Question: What is the suspected problem?
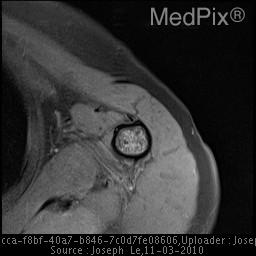
Answer: The findings suggest •  Intramedullary "popcorn-like" calcifications in the left humeral shaft on the chest radiograph.  NOTE: Metallic "nipple marker" beads
•  Followup MRI shows a well-defined intramedullary mass within the proximal left humerus diaphysis.  T2 hyperintense matrix with predominantly T1 isointense to slightly hypointense signal.
•  There is diffuse robust enhancement present.  Minimal endosteal scalloping is seen.  There is no cortical breakthrough or periosteal reaction to suggest an aggressive lesion.  Nor is there surrounding soft tissue component.. Here you can see the lesion taking up the whole diameter of the medullary cavity. No cortical breakthrough, no periosteal reaction, nor evidence of a surrounding soft tissue component.. The patient might have a history of 67 year old asymptomatic woman presented for screening chest radiograph..